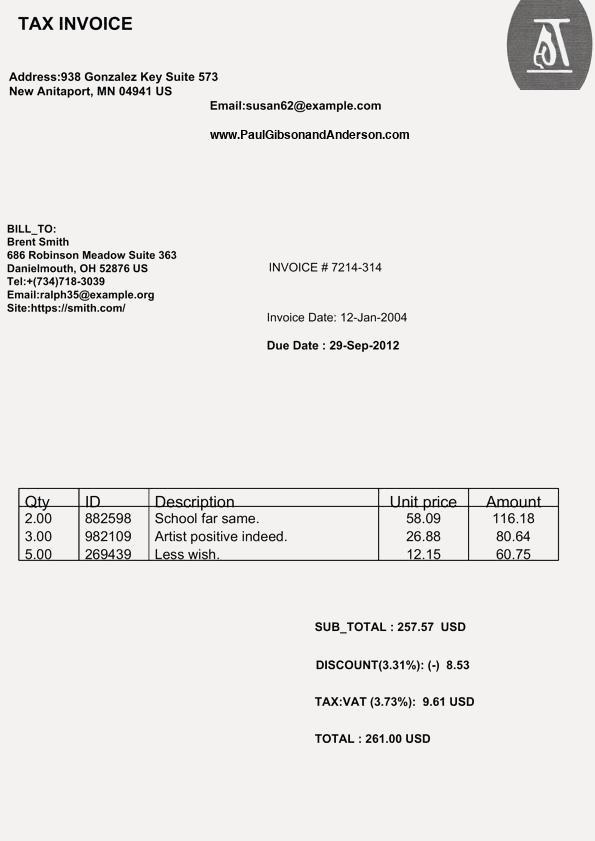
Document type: Invoice